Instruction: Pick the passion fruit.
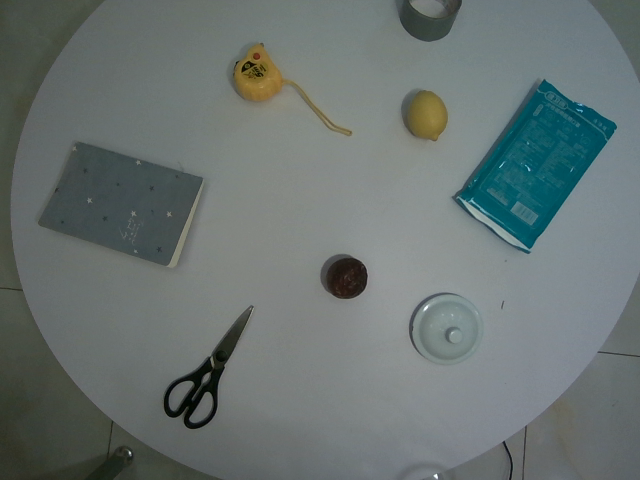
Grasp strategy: vertical